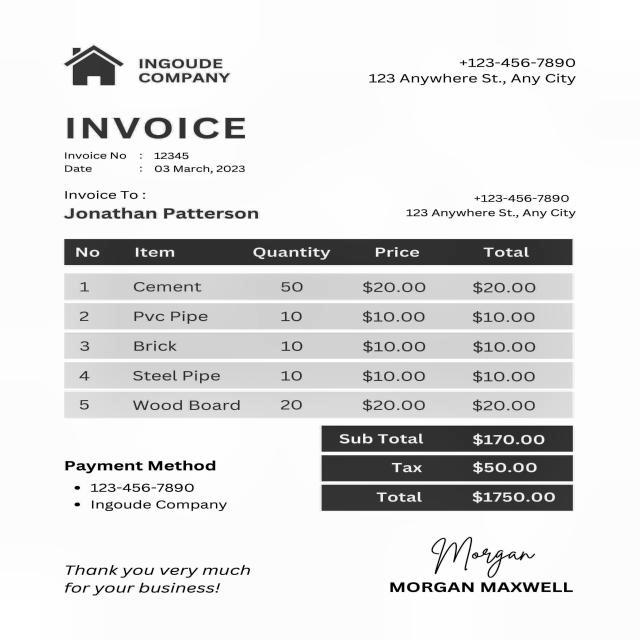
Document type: Invoice